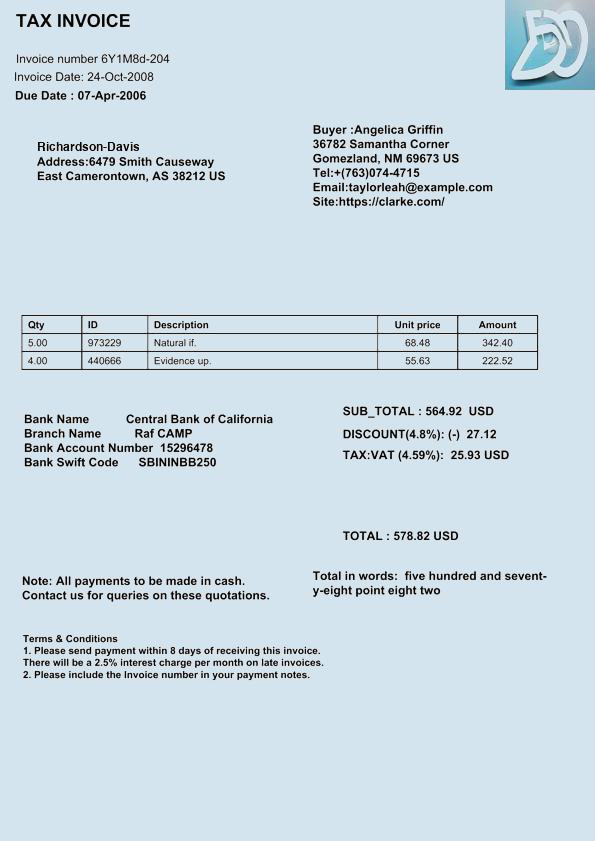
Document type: Invoice